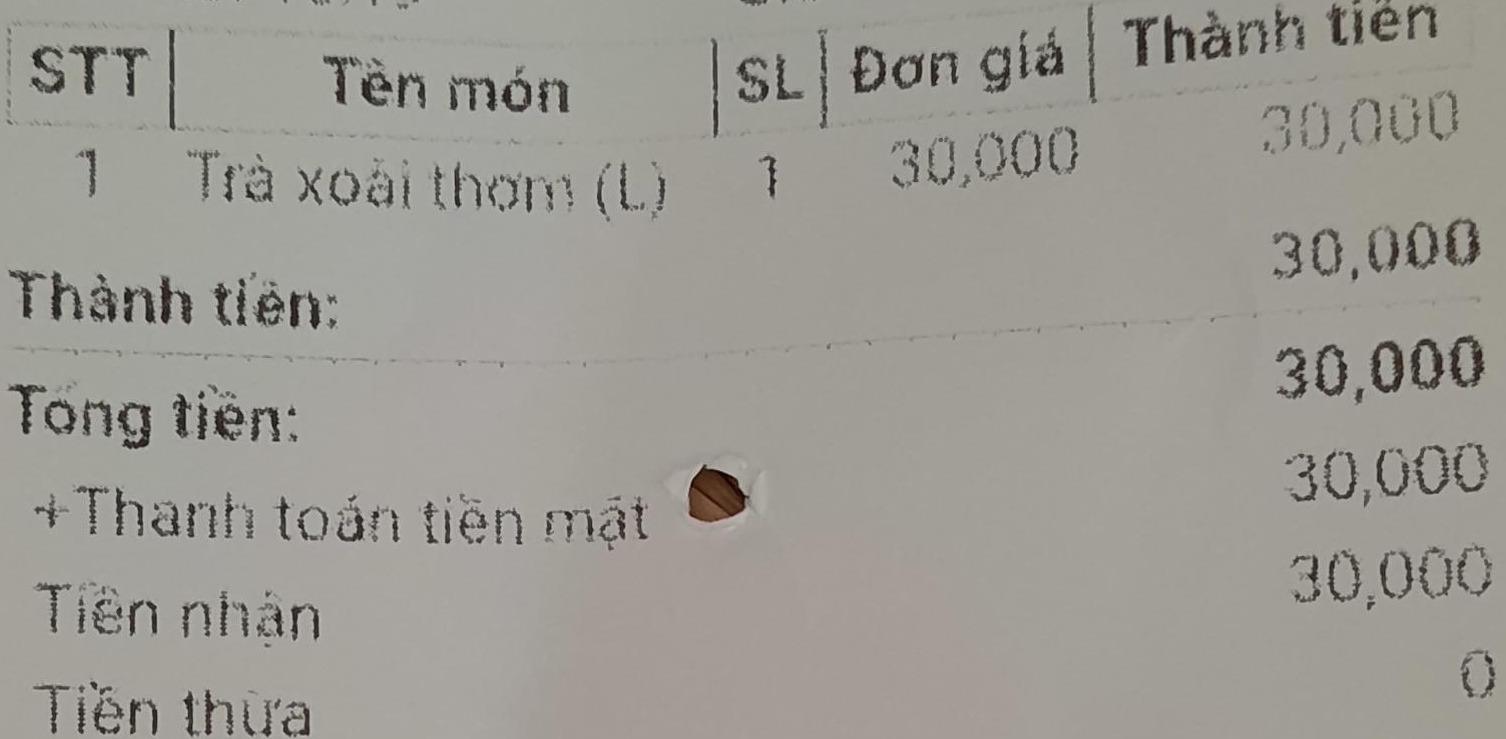
<table>
<tr>
<th>STT</th>
<th>Tên món</th>
<th>SL</th>
<th>Đơn giá</th>
<th>Thành tiền</th>
</tr>
<tr>
<td>1</td>
<td>Trà xoài thơm (L)</td>
<td>1</td>
<td>30,000</td>
<td>30,000</td>
</tr>
</table>

Thành tiền: 30,000
Tổng tiền: 30,000
+Thanh toán tiền mặt 30,000
Tiền nhận 30,000
Tiền thừa 0